Question: What do the imaging results show?
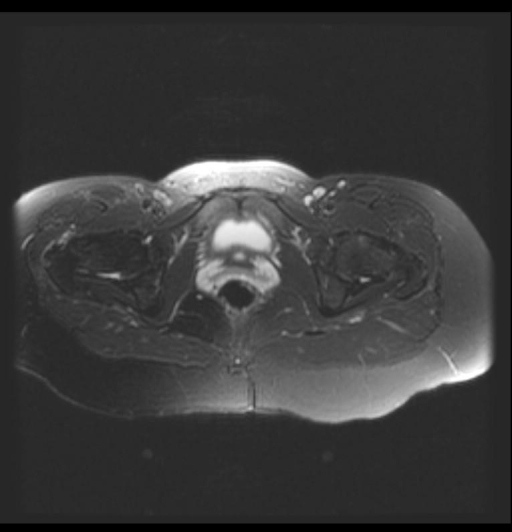
Answer: The imaging shows Axial T2-weighted MR image and STIR coronal MR image show an area of high signal intensity at anterior tubercle of the right greater trochanter. The  right gluteus medius tendon is thickened, with high signal intensity on these fat suppressed MR images.  Mild asymmetric increased signal is present on the fat-suppressed MR images, adjacent to the greater trochanter within the soft tissues. Axial FSE T2-weighted with fat sat MR image shows an area of high signal intensity at anterior tubercle of the right greater trochanter..